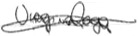
Signature of: virginia raggi